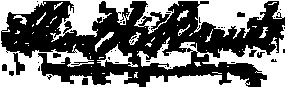
Signature of: thomas hurley brents